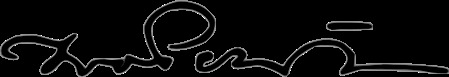
Signature of: ivo perišin